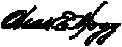
Signature of: charles e hogg